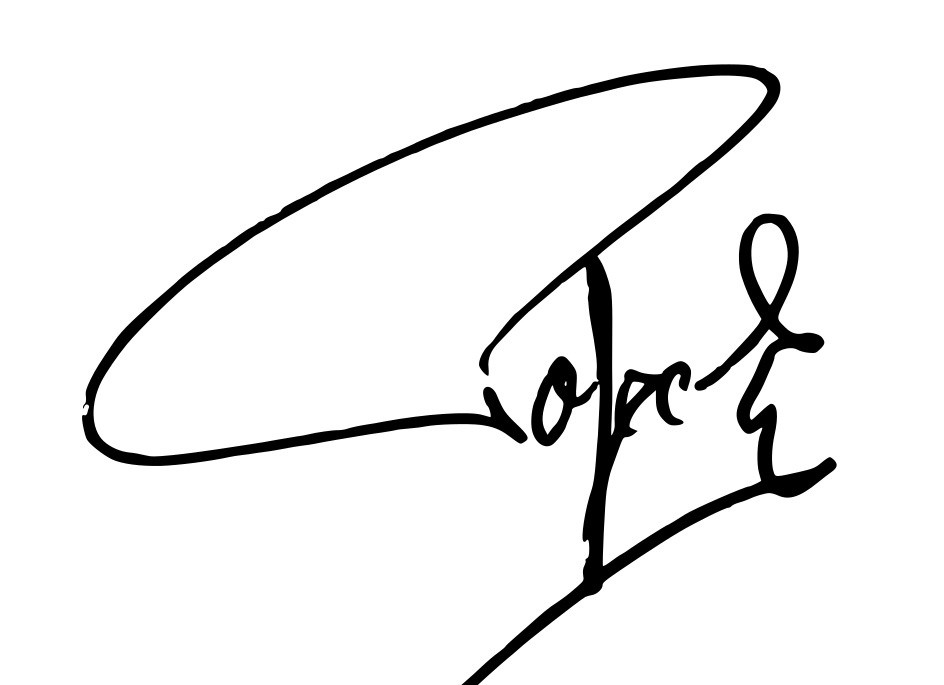
Signature of: popeck